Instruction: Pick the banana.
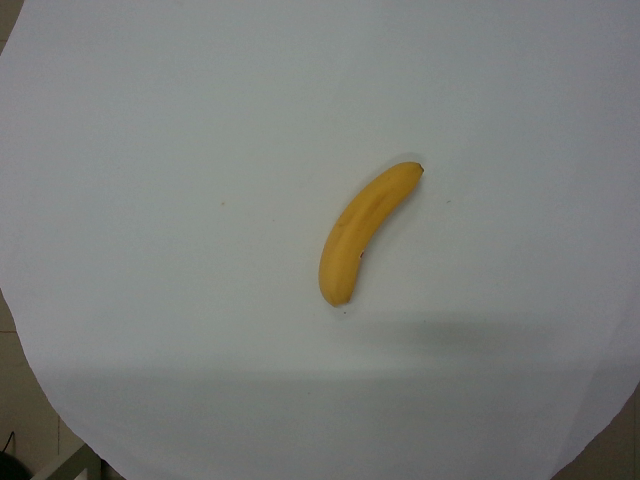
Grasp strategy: vertical